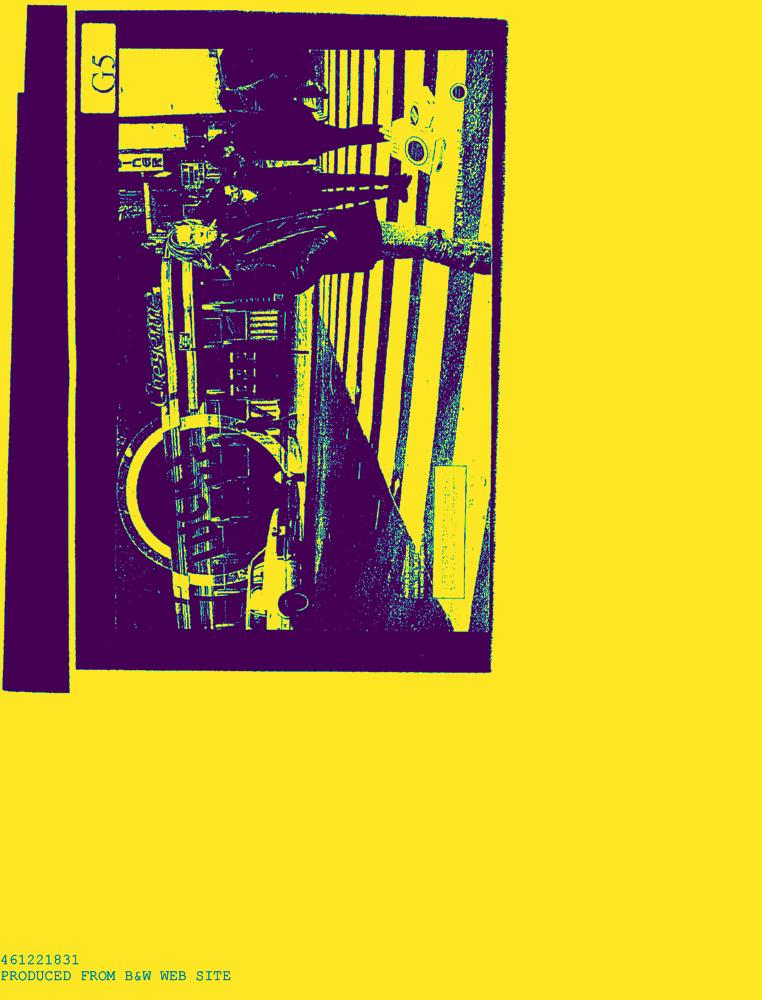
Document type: AD